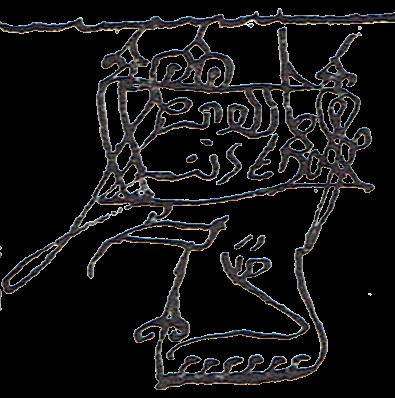
Signature of: haim palachi